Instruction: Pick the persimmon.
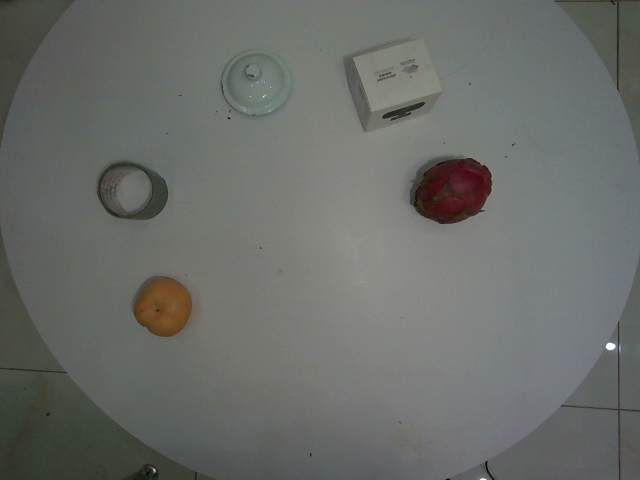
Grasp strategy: vertical